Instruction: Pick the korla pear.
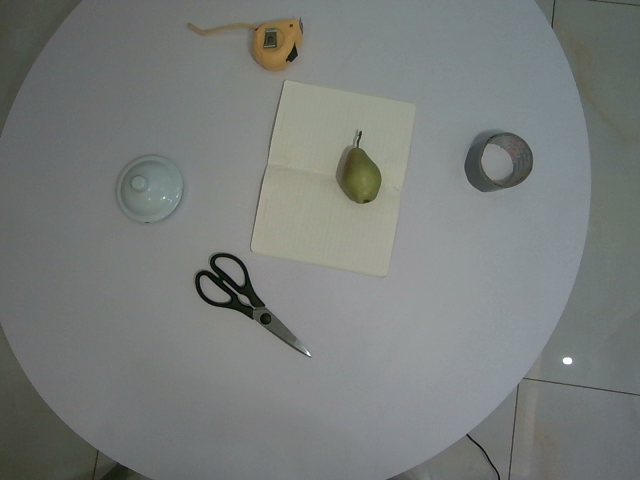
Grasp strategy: vertical